Question: What appears to be the issue?
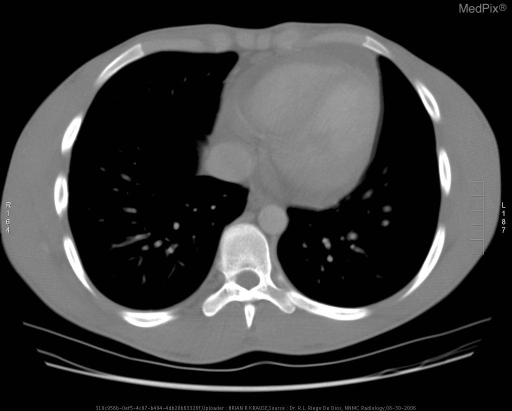
Answer: The findings suggest •  Increased densities in the anterior and posterior mediastinum
•  Enlarged prevascular lymph node, 1.7cm
•  Enlarged Peritracheal lymph node, 1.6cm
•  Moderate pericardial effusion. Moderate pericardial effusion.. The patient might have a history of 21 year old man with a 2 month history of abdominal pain, weight loss, fevers, and chills..